Question: Talk about the condition:
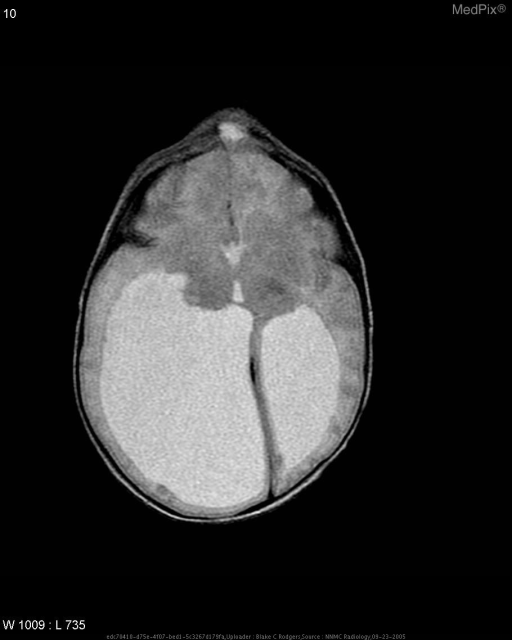
Answer: The disease is discussed as: The term cephalocele refers to a defect in the skull and dura with extracranial extension of intracranial structures.  The term encephalocele refers to herniation of both brain tissue and meninges through the skull defect, whereas the term meningocele refers to herniation of the meninges only.  Both the skull defect and herniation are more common in the midline.

Most encephaloceles are easily recognized by the clinician.  On initial examination, the patient has a large midline extracranial mass that is soft to palpation.  In patients with obvious masses such as these, the imaging study is obtained to look for associated brain anomalies that may alter the child's prognosis.  An example of such an associated anomaly is shown in Films .3 - .6.  This patient with a large frontal encephalocele also has agenesis of the corpus callosum and multiple gray matter heterotopias in the subependymal region.  The absence of the corpus callosum can be detected on both the sagittal images by the absence of the corpus on the midline image and on the axial images by the characteristic shape of the frontal horns and the parallel lateral ventricles.

Another reason to obtain imaging studies in patients with encephaloceles is to look for the location of the major vascular structures of the brain.  Particularly, because most encephaloceles are in the midline, the torcula and the superior sagittal sinus are crucial structures that must be located.  In Films .7 - .9, a parietal encephalocele is shown.  This case has two very important findings.  The first is the deformity of the brain in the region of the encephalocele.  Notice how the midbrain and cerebellum are stretched toward the calvarial defect.  This stretching results from the pulsations of the brain causing it to be pushed out of the calvarial defect.  The immature brain (before myelination) is very soft and easily deformed.  Therefore it can be molded into just about any shape.  It is common to see this sort of stretching of brain toward the skull defect in patients with encephaloceles.  The other important feature of this case is the position of the superior sagittal sinus.  On sequential coronal films, going from front to back, the sagittal sinus can be visualized in its entirety in relation to the encephalocele.  Arrows point to the sinus as it courses within the most inferior and lateral aspect of the sac on the right.  Notice that the sinus would be outside of the calvarium if the calvarium were present.  More posteriorly, the torcula is high and the straight sinuses are seen to course steeply inferiorly within the walls of the tentorium cerebellum (arrows).  The steep leaves of the tentorium probably result from the same process that causes herniation of the midbrain and cerebellum into the calvarial defect.

Special mention should be made of sphenoidal and fronto-nasal encephaloceles because they are often clinically occult at birth.  A high index of suspicion is necessary to make the diagnosis of encephalocele in adolescents and young adults who present with nasal or nasopharyngeal masses.